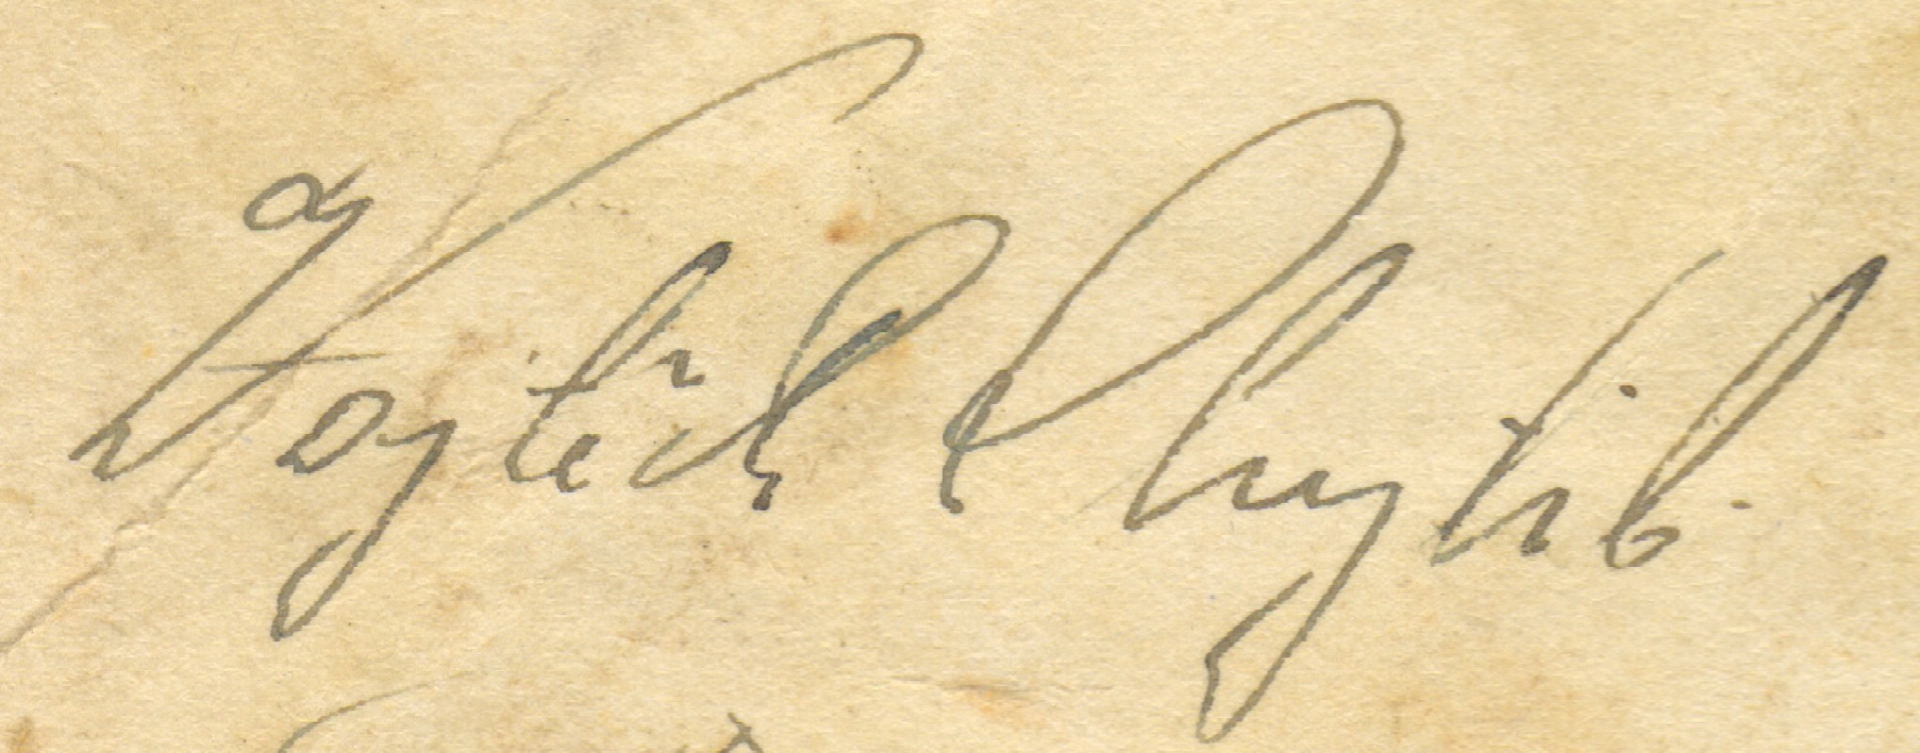
Signature of: vojtěch chytil